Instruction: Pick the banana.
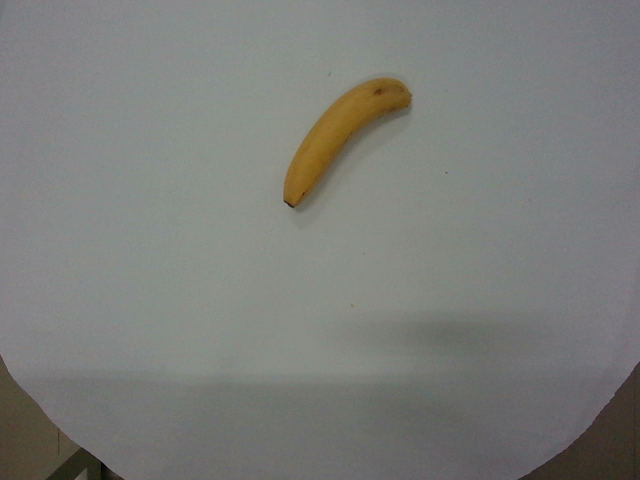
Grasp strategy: vertical